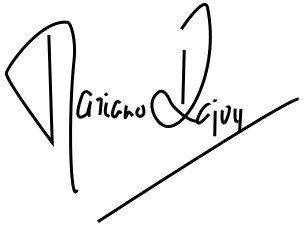
Signature of: mariano rajoy